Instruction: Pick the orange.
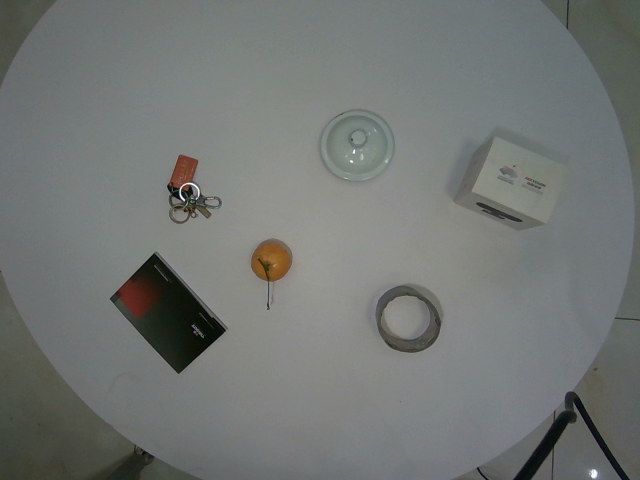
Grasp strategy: vertical